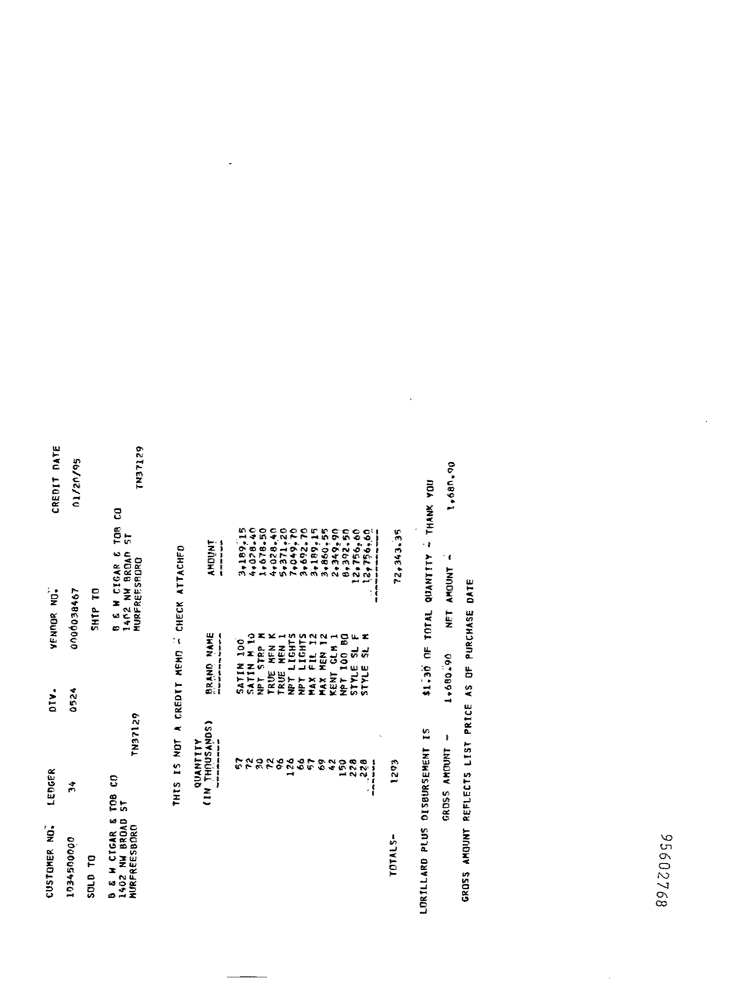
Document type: Invoice